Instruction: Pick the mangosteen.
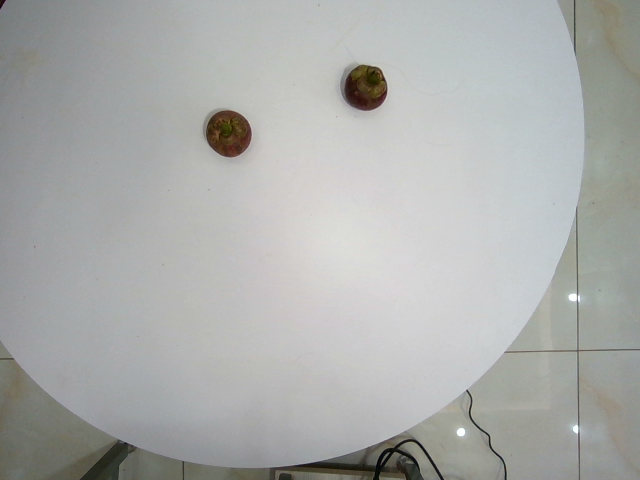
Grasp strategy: vertical